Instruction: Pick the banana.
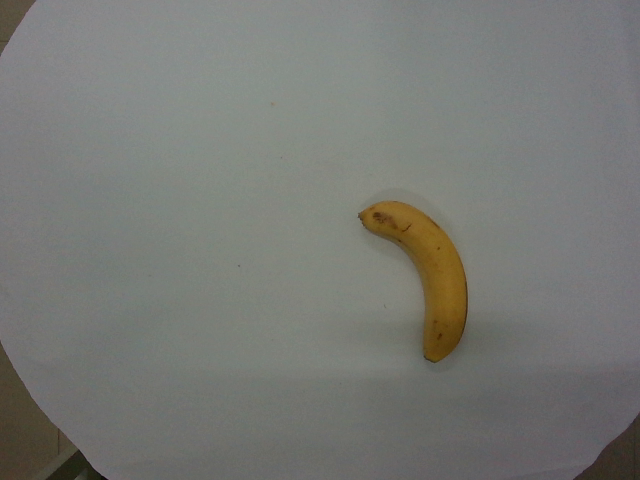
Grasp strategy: vertical